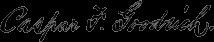
Signature of: caspar f goodrich